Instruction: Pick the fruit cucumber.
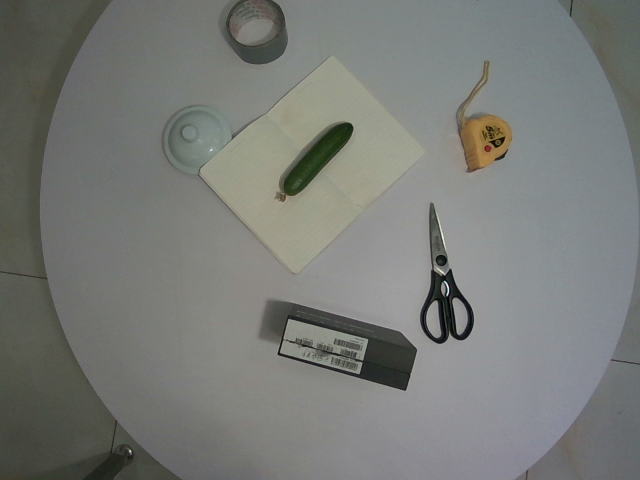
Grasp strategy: vertical